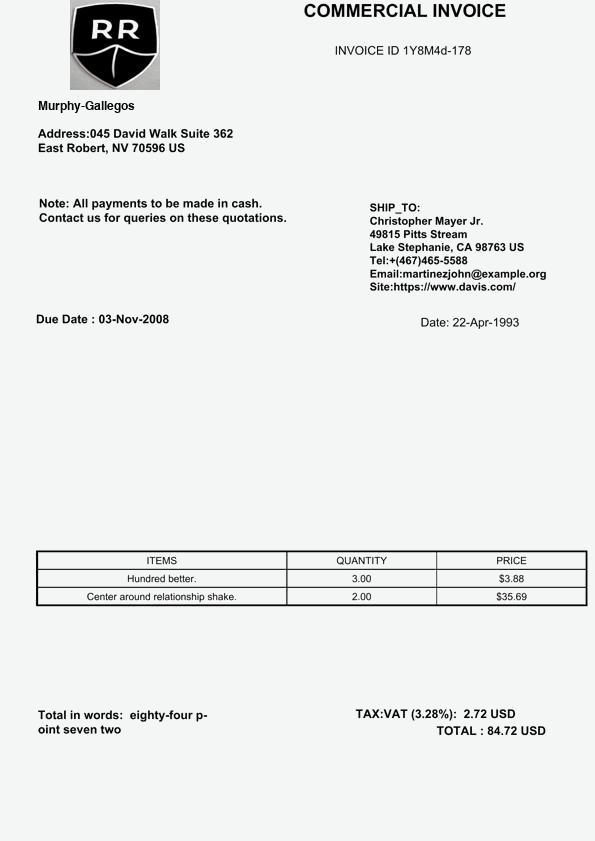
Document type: Invoice